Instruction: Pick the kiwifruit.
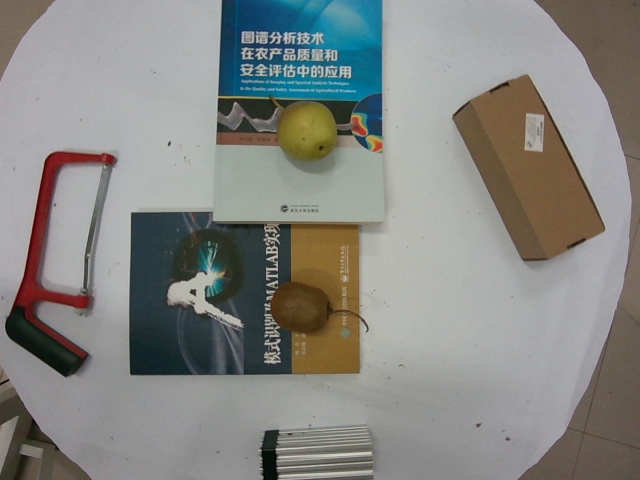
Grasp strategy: vertical